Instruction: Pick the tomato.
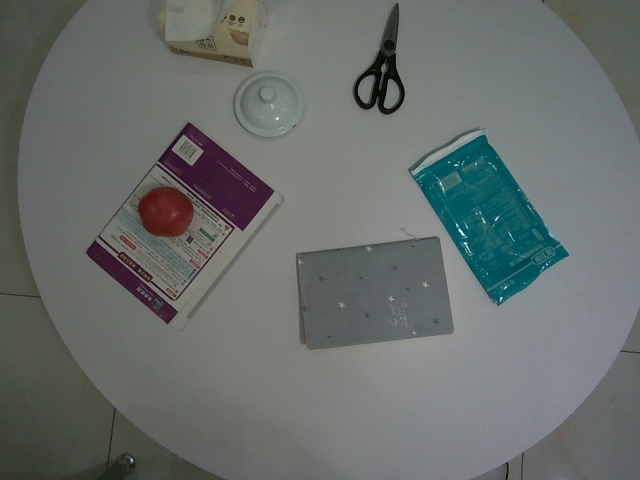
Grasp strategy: vertical